Question: Which state is mentioned in the document?
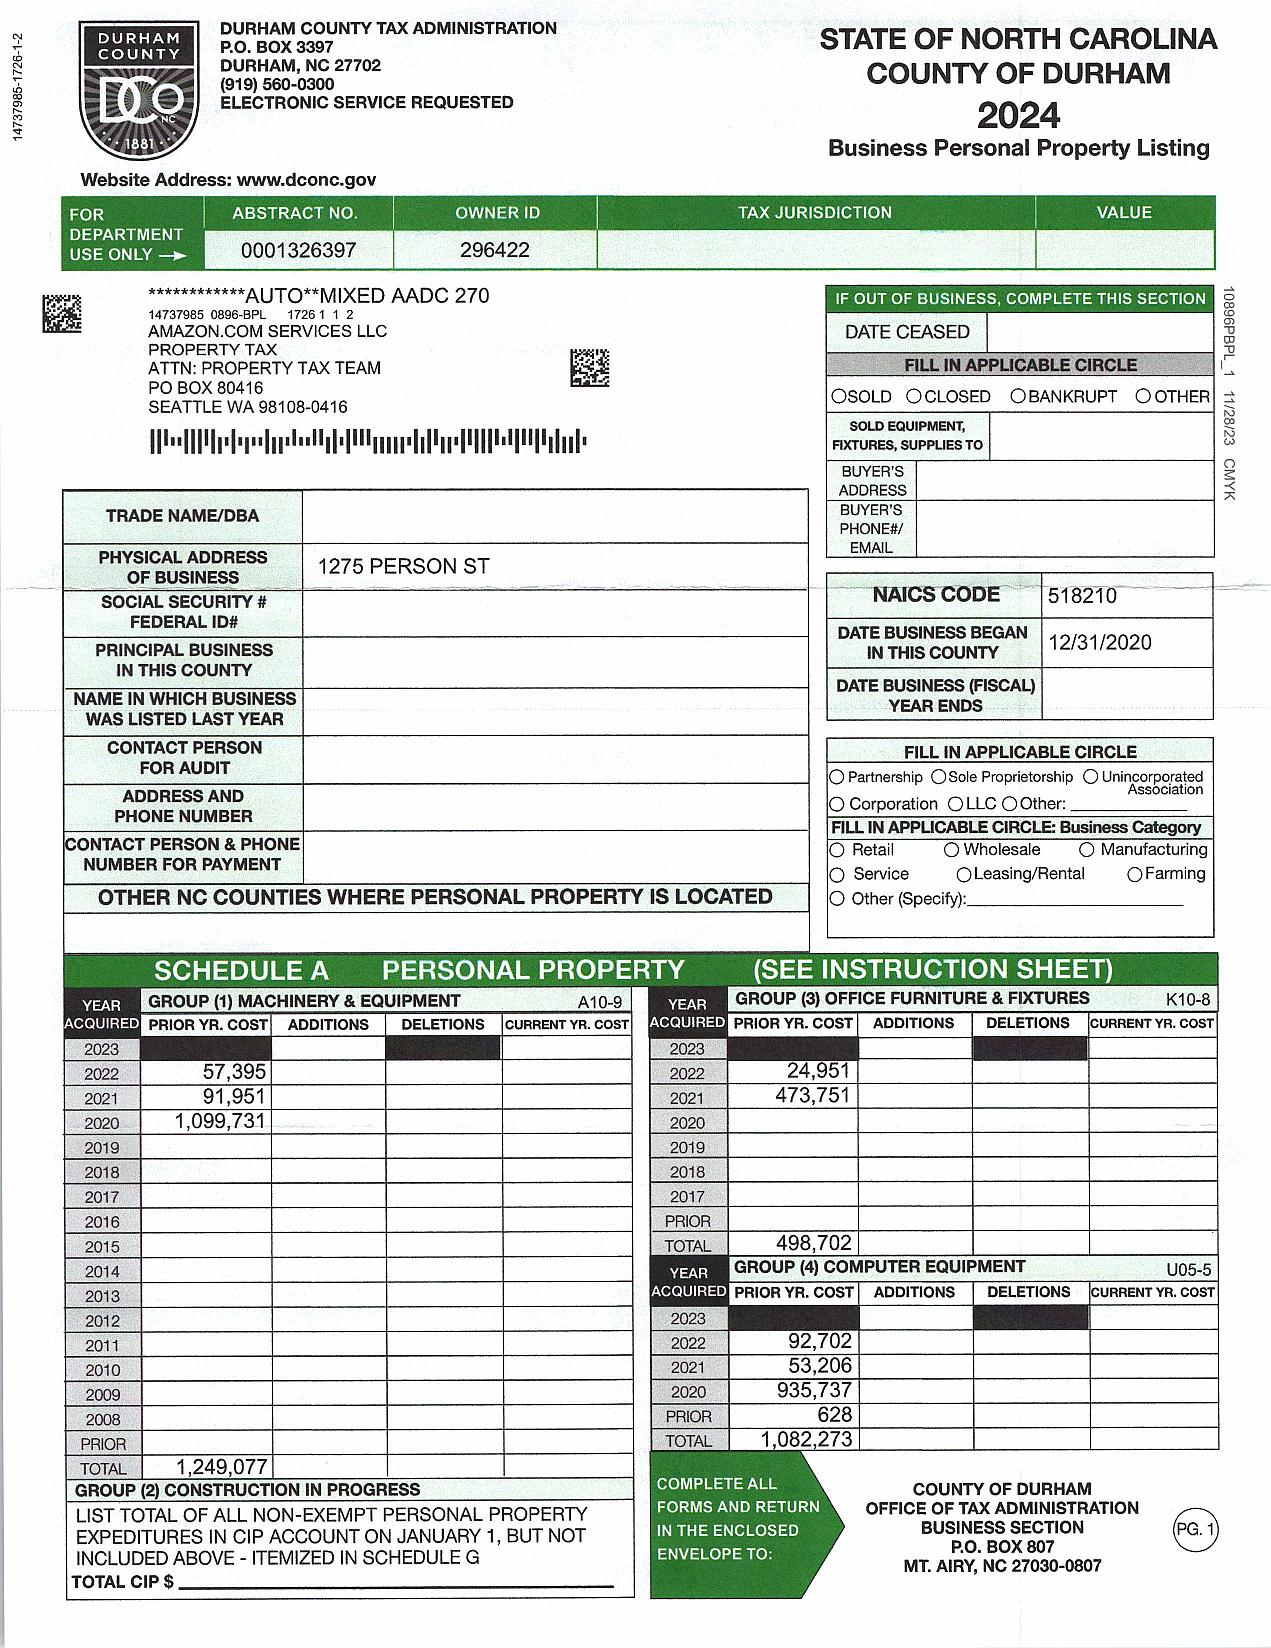
Answer: "North Carolina"